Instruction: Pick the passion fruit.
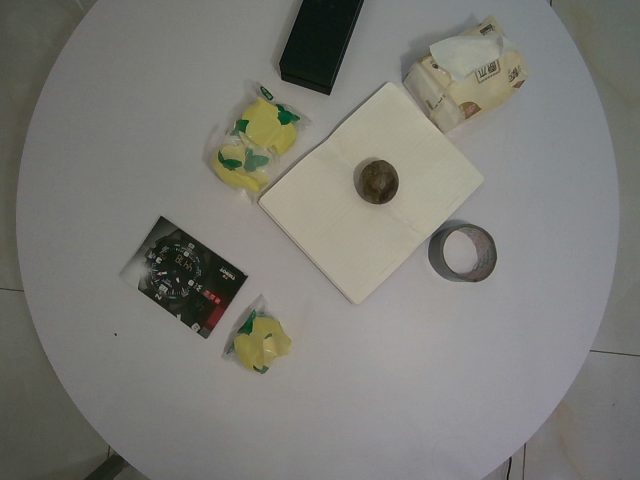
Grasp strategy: vertical